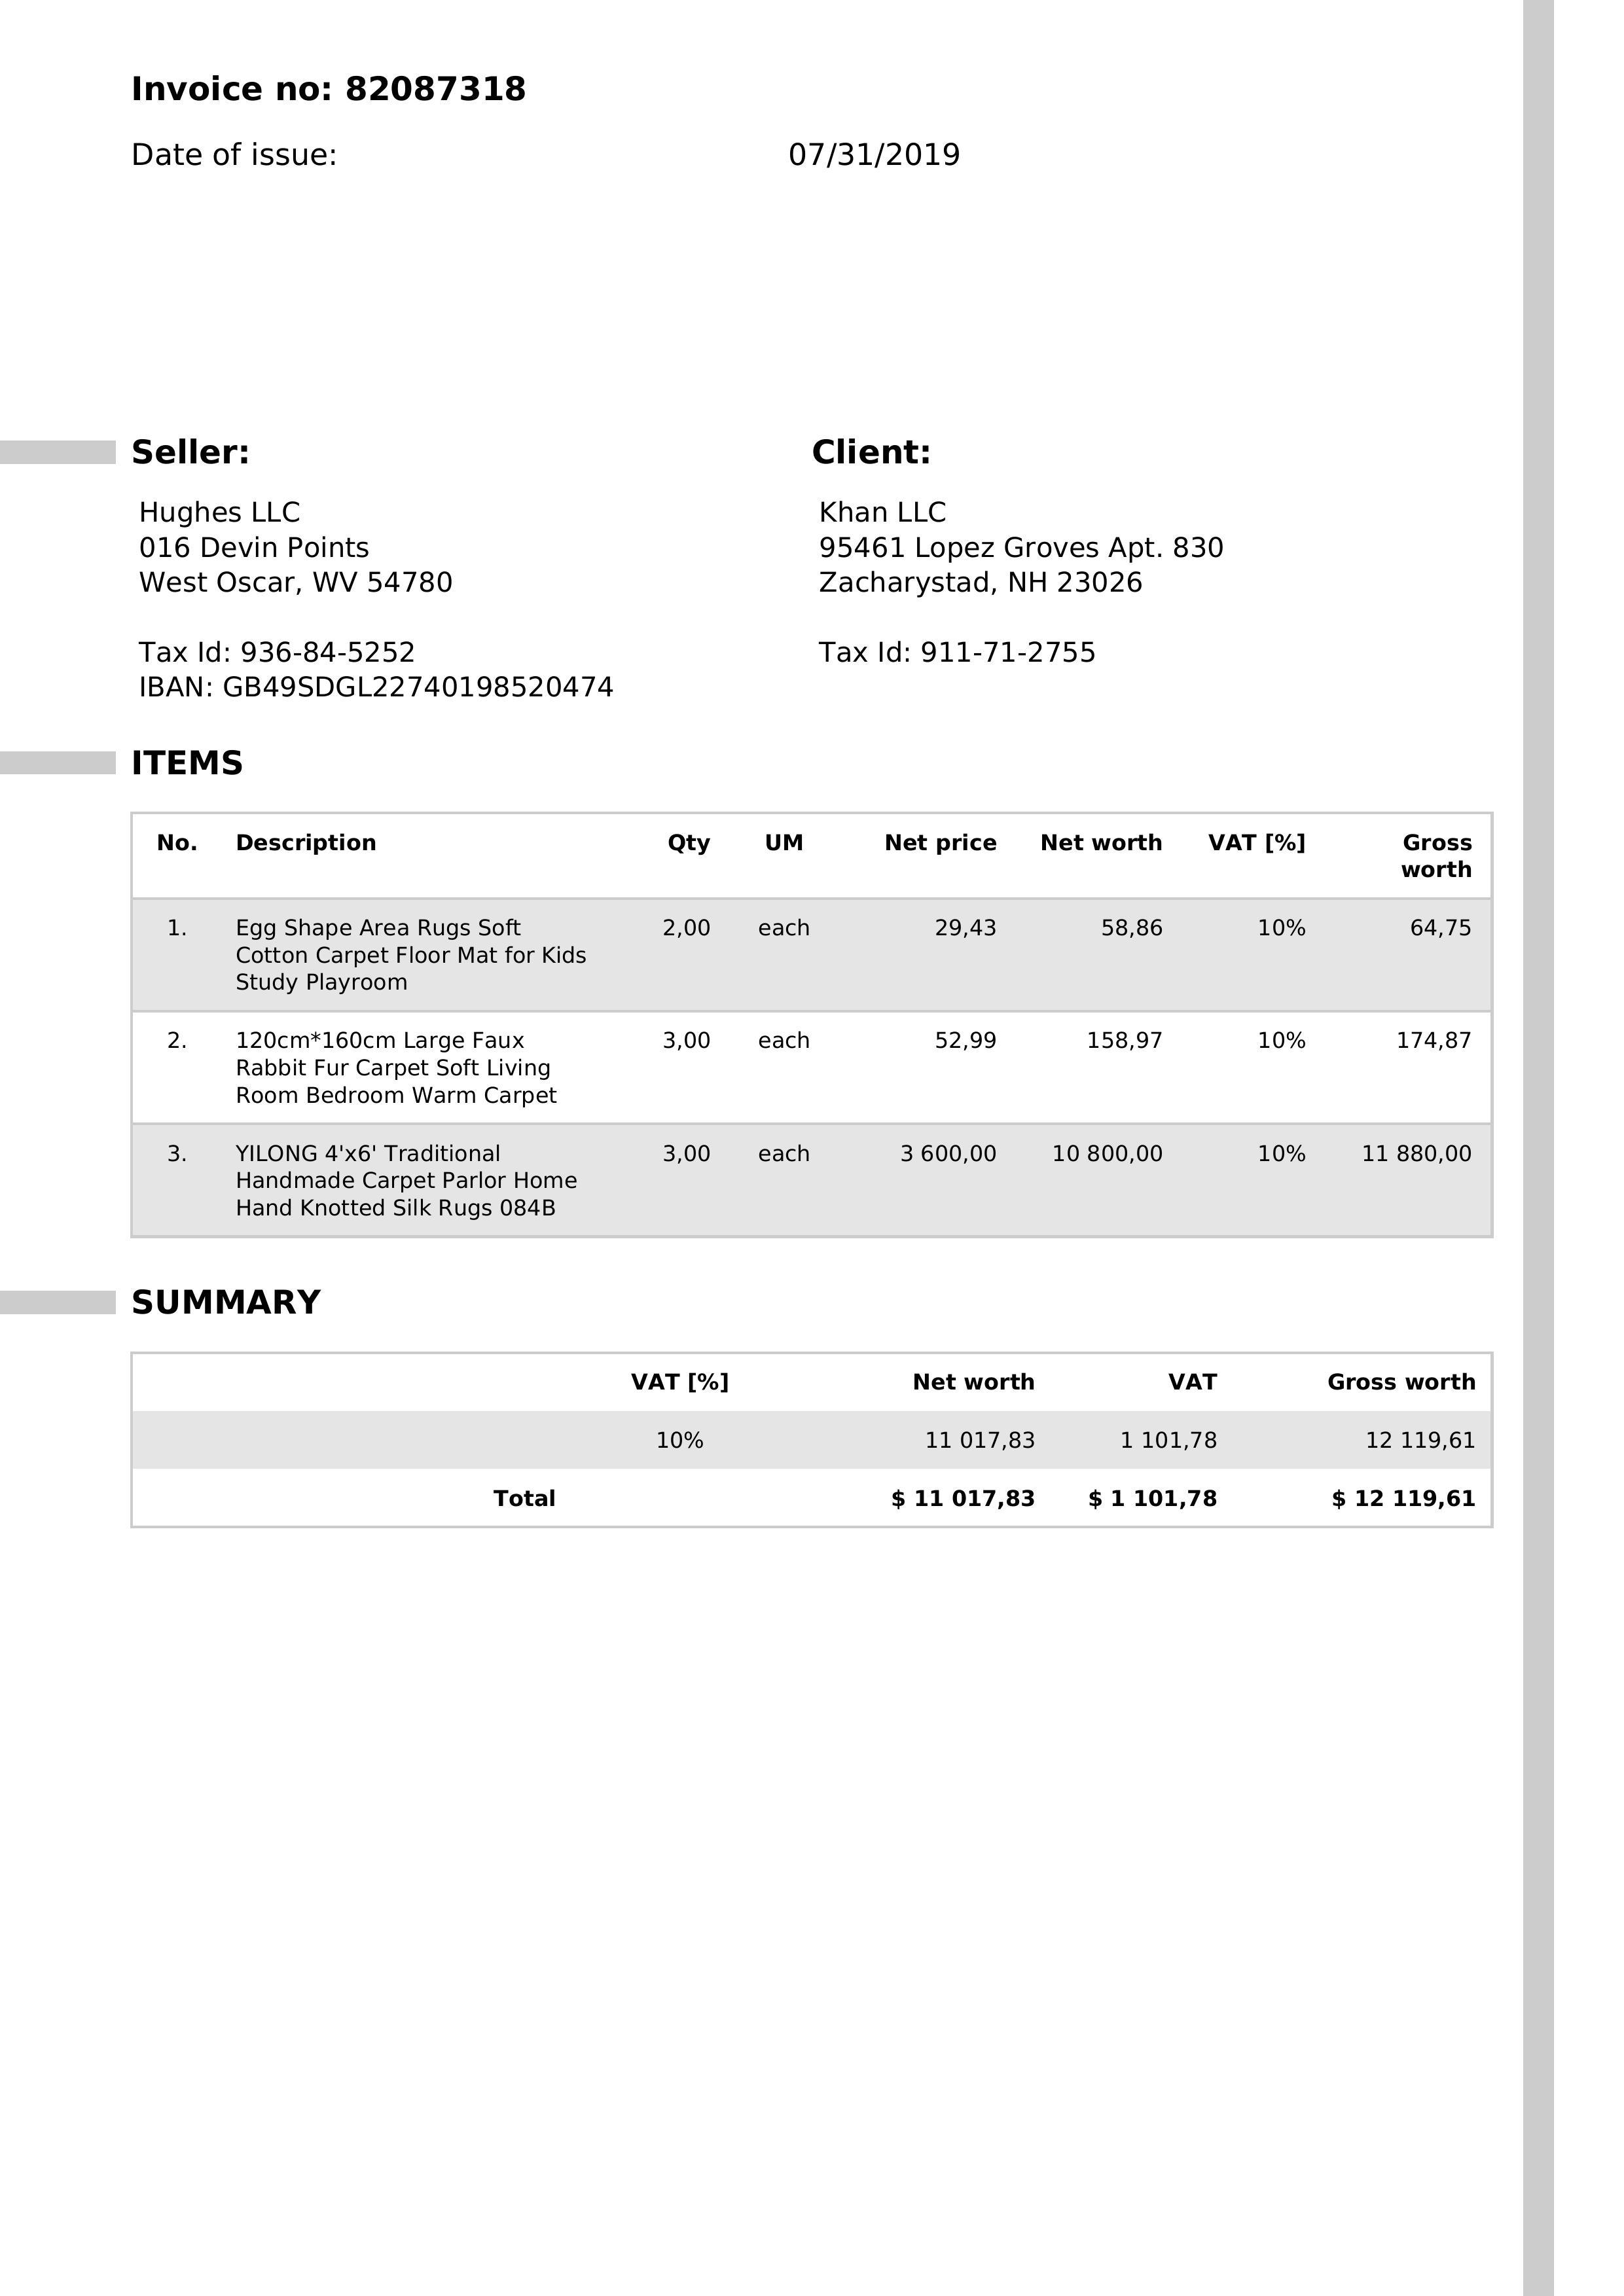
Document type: Invoice